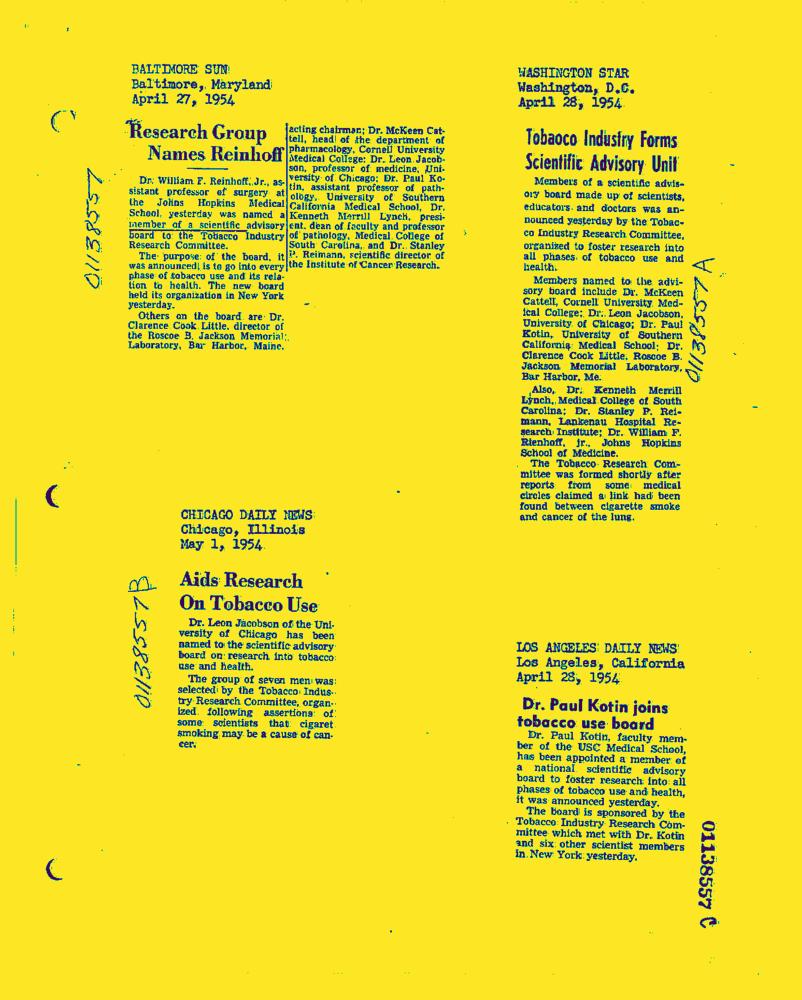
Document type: News-Article